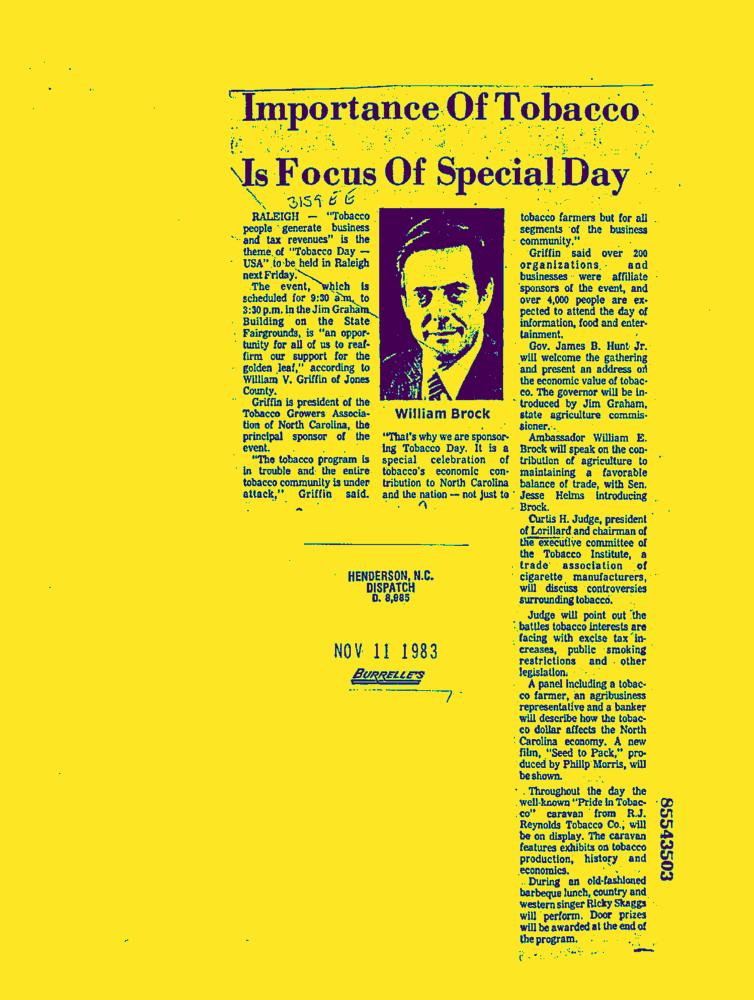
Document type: News-Article